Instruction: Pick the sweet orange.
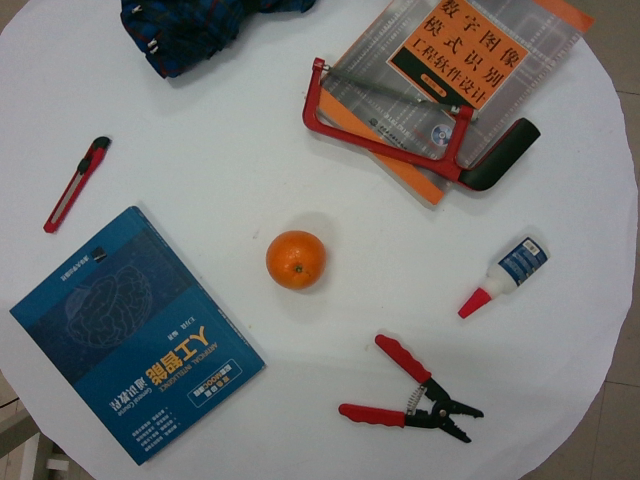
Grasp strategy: vertical